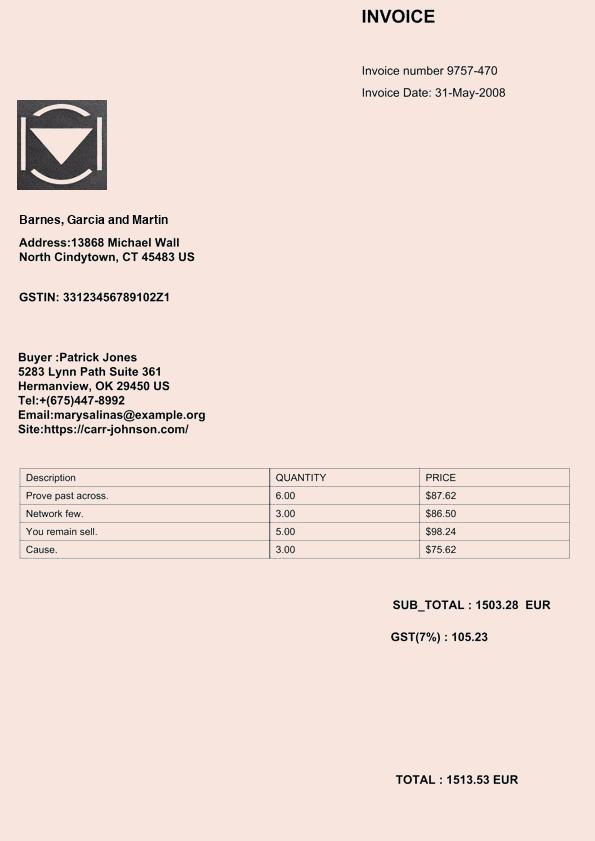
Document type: Invoice